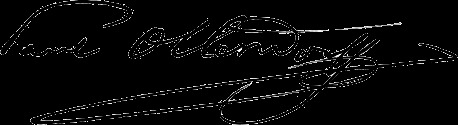
Signature of: paul ollendorff